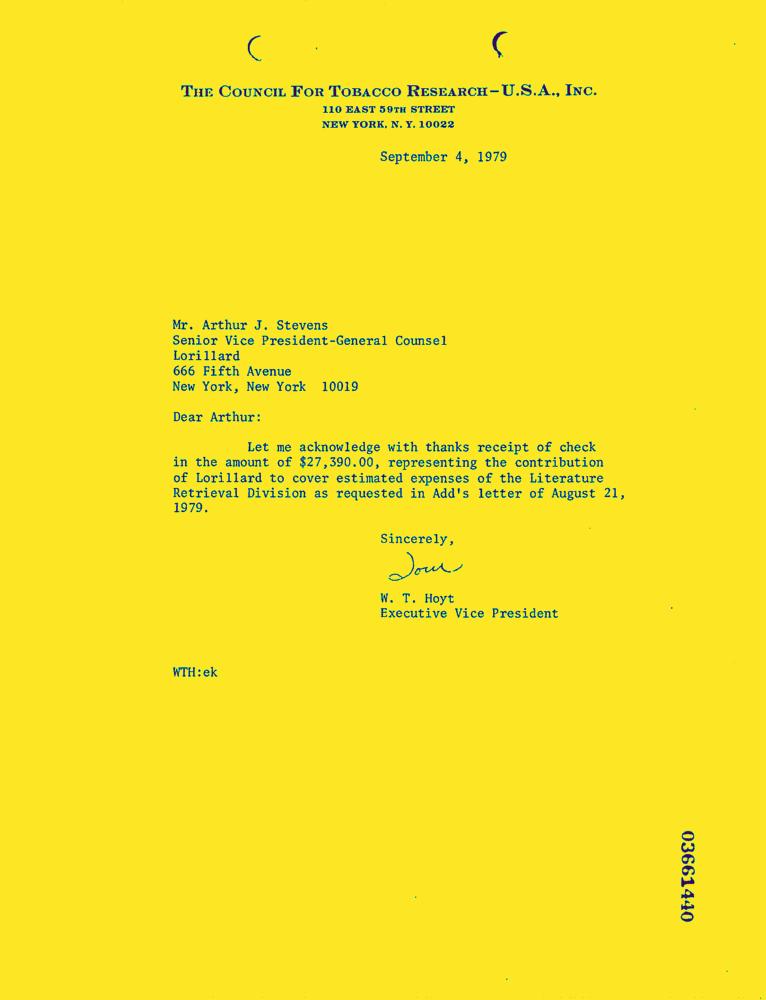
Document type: Letter-Doc